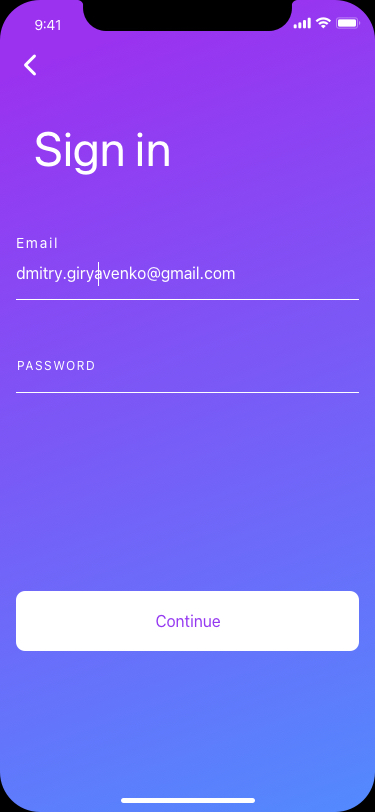
Text in this UI design:
PASSWORD
Email
dmitry.giryavenko@gmail.com
Sign in